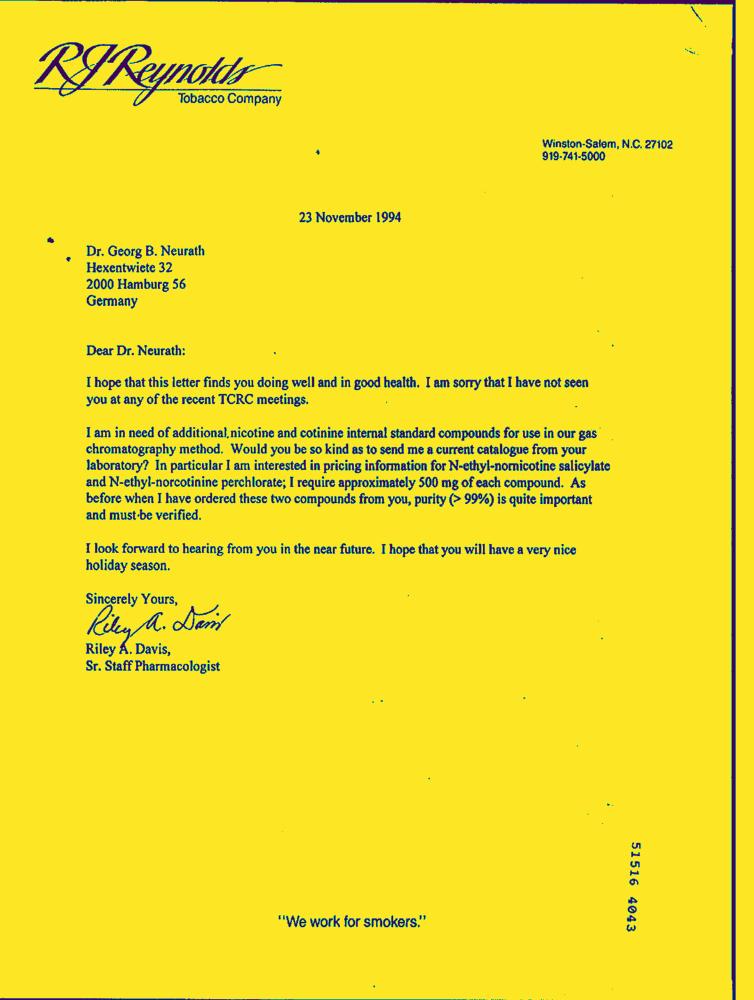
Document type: Letter-Doc